Question: What could the diagnosis suggest?
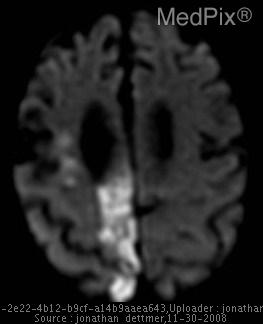
Answer: The possible diagnosis includes •  Ischemia (with or without infarction in the PCA distribution)
•  Hyperemia with Migraine
•  Hyperemia after seizure
•  Encephalitis (HSV or other)
•  Meningitis
•  Hypertensive Encephalopathy.